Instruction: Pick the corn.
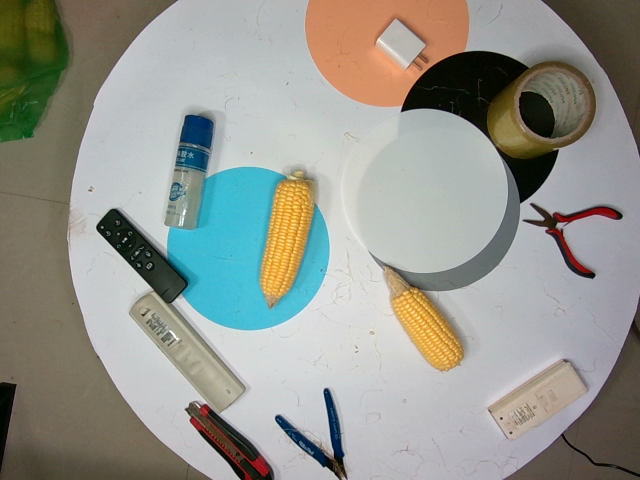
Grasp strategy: vertical